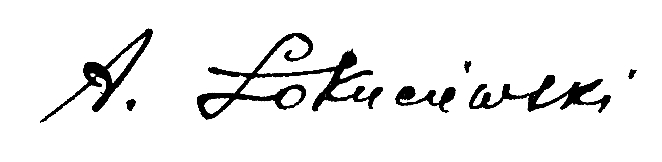
Signature of: antoni łokuciewski